Question: What is the potential diagnosis?
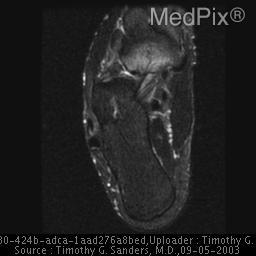
Answer: The possible diagnosis includes -Fracture
-Stress fracture.